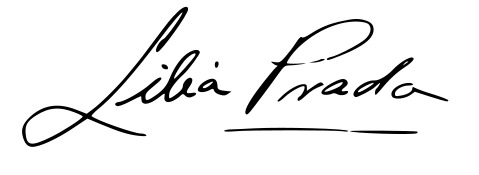
Signature of: lilia prado